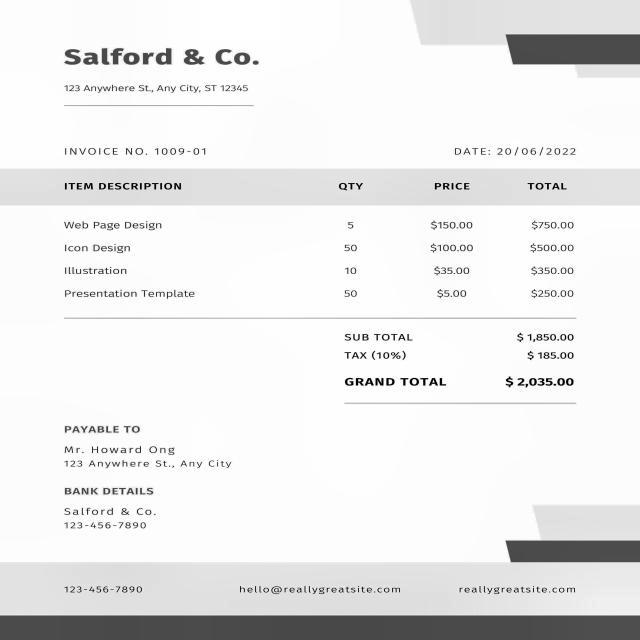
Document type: Invoice